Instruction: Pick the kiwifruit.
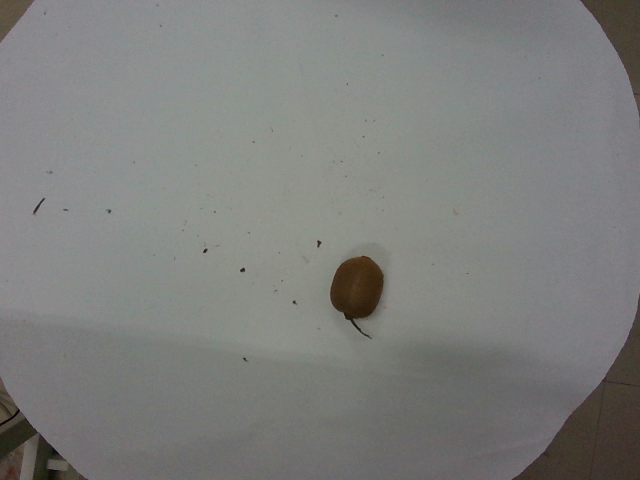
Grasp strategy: vertical